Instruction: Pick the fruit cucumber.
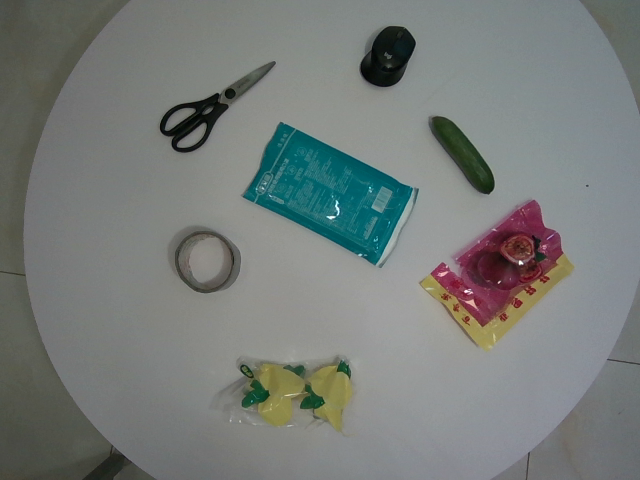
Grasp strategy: vertical